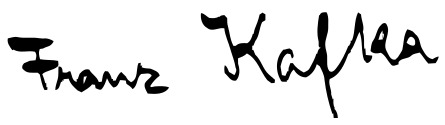
Signature of: franz kafka